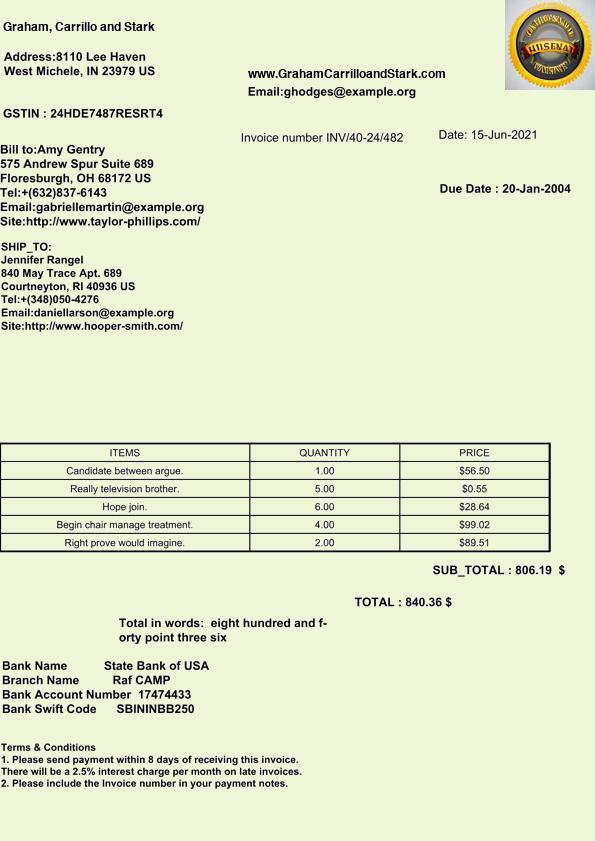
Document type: Invoice